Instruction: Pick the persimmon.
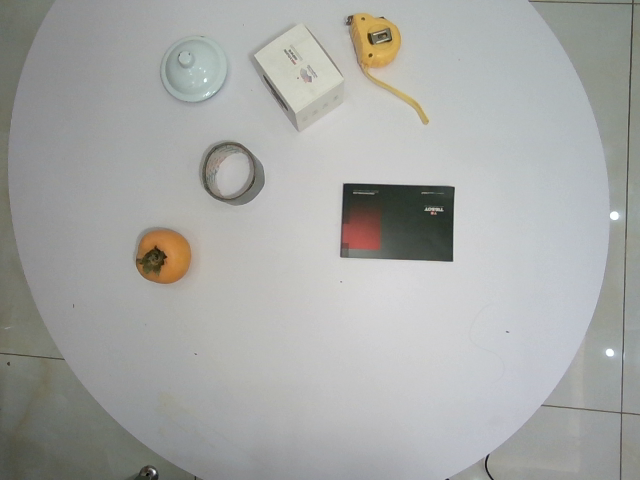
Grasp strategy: vertical